Question: What is the property identification or parcel number listed?
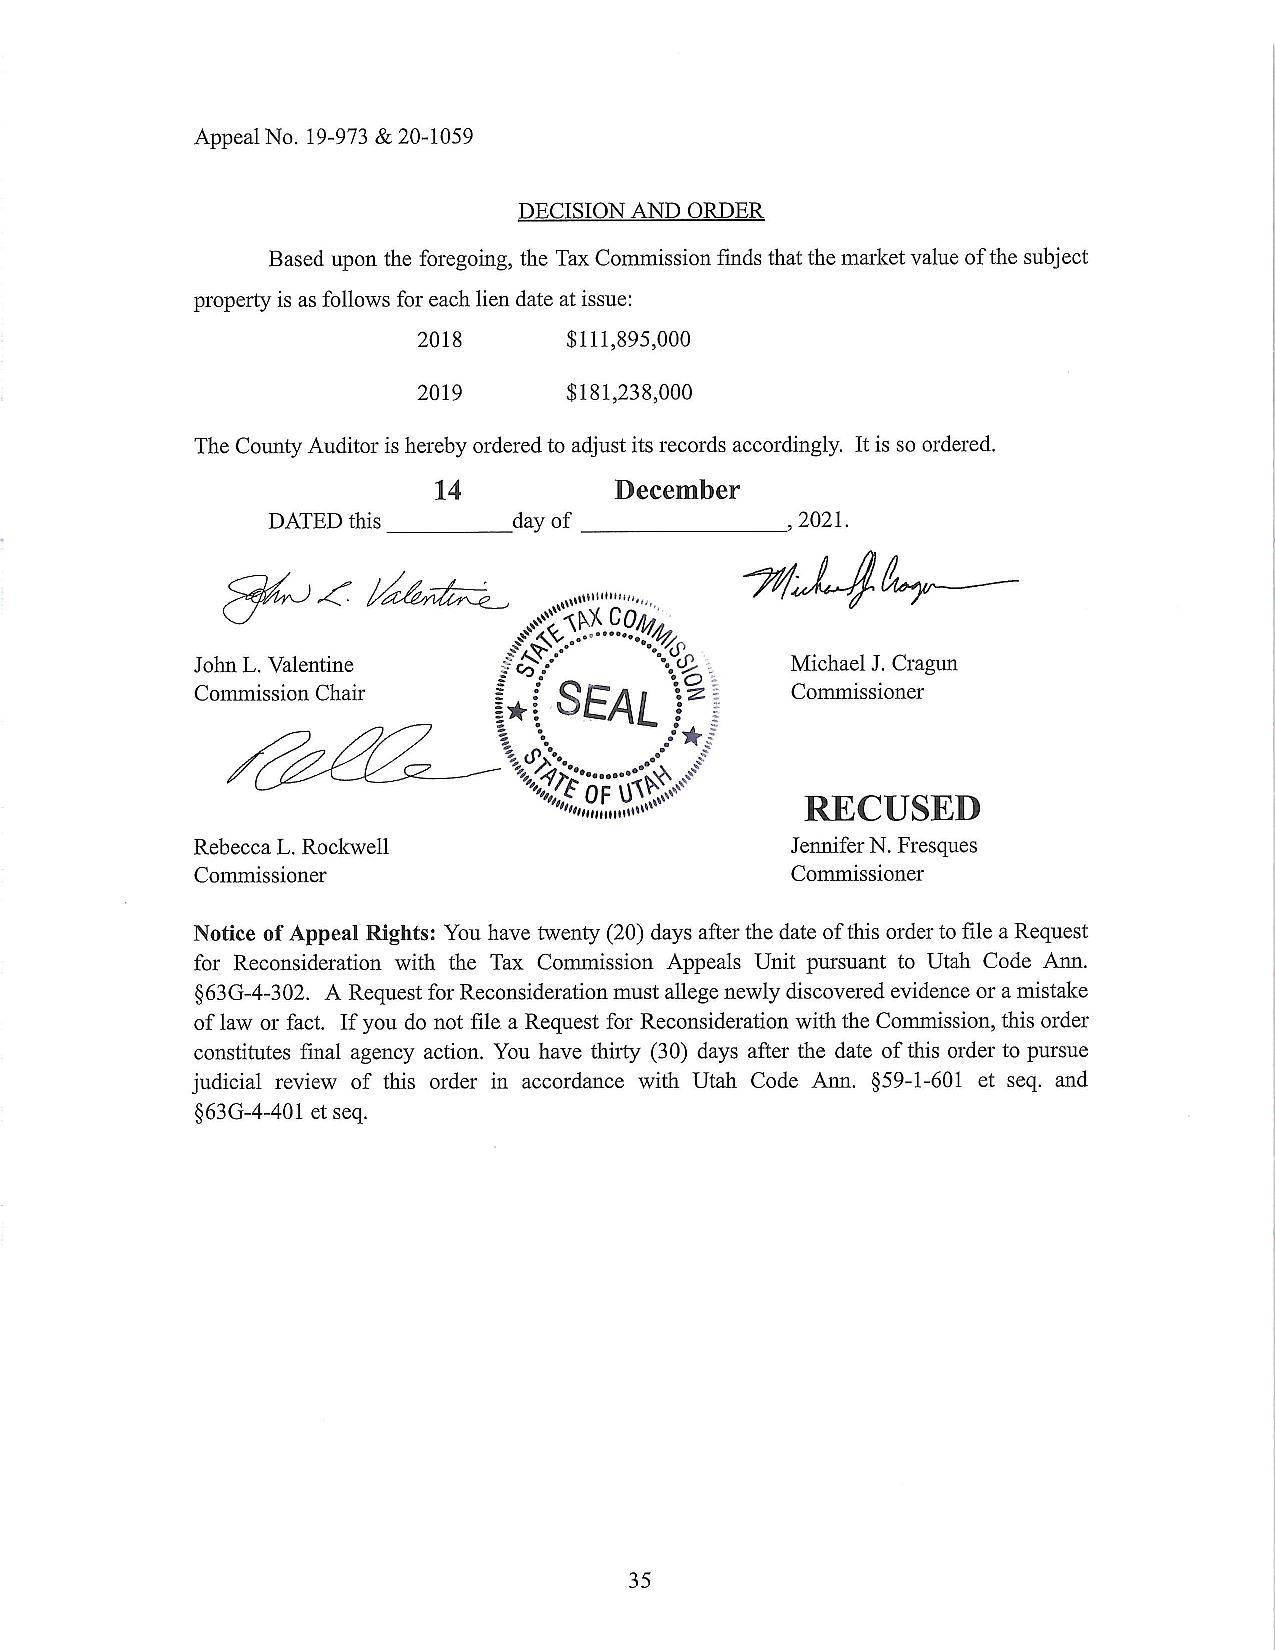
Answer: "Appeal No. 19-973 & 20-1059"